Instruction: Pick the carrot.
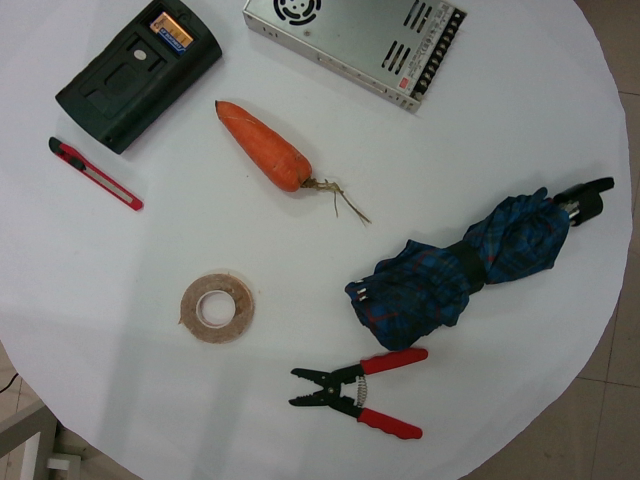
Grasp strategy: vertical